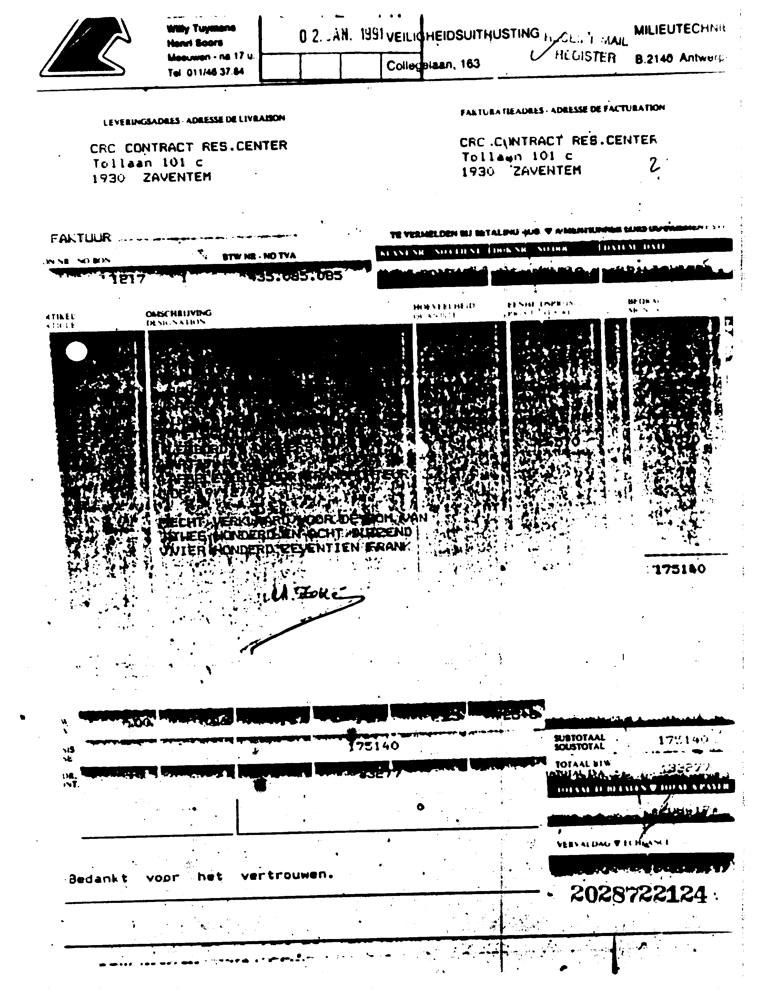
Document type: Invoice